Question: What are the imaging findings?
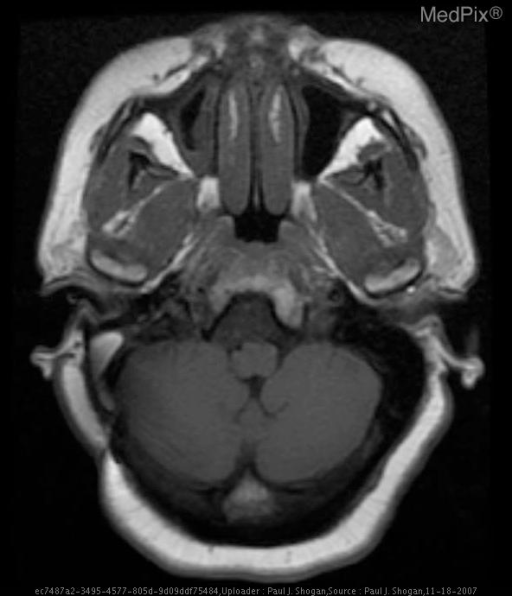
Answer: The imaging shows Noncontrast CT:  The patient is status post right suboccipital craniotomy.  There is a subtle area of hypoattenuation off-midline to the right, anterior and lateral to the pons.

Contrast enhanced CT demonstrates a subtle area of nonenhancing hypoattenuation off-midline to the right, anterior and lateral to the medulla.

MRI:

Sagittal T1-weighted FLAIR demonstrates expansion of the prepontine cistern, and enlargement of the CSF space anterior to the proximal cervical spinal cord and medulla, with displacement of the medulla posteriorly.  This space contains an extra-axial mass, demonstrating heterogeneous signal intensity.

Coronal T2-weighted FLAIR demonstrates heterogeneous signal intensity in the prepontine cistern.

Axial T1 weighted images demonstrates the prepontine cistern extra-axial mass that is near CSF signal intensity with enlargement of the pre-medullary cistern.

Axial T2 weighted images demonstrates the lamellated mass, which is heterogenous in signal intensity posterior to the hypophsial fossa and anterior to the basilar artery.

Axial T1-weighted image with gadolinium demonstrates no significant enhancement of the extra-axial mass.

Axial Diffusion Weighted image demonstrate restricted diffusion.

Sagittal 3D FIESTA demonstrates low signal in the prepontine cistern, and enlargement of the CSF space anterior to the proximal cervical spinal cord and medulla.

Axial 3D FIESTA image demonstrates low signal intensity in the prepontine cistern, medial to cranial nerve V, and adjacent to the right cranial nerve VII and VIII complex. Axial T1 weighted image demonstrates the prepontine cistern extra-axial mass that is near CSF signal intensity with enlargement of the CSF space anterior to the medulla..